Question: What is the potential diagnosis?
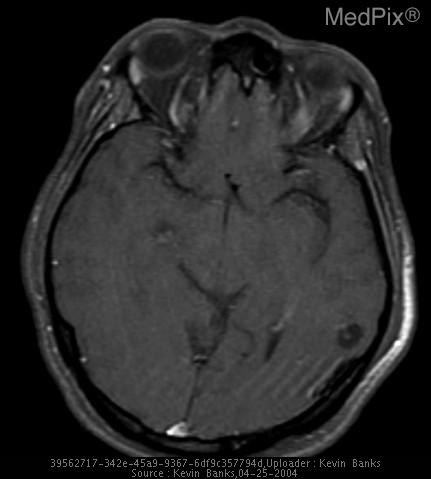
Answer: The possible diagnosis includes Septic Emboli
Metastatic Disease
Infection
Multifocal GBM.